Question: What jurisdiction, city, or county is the document associated with?
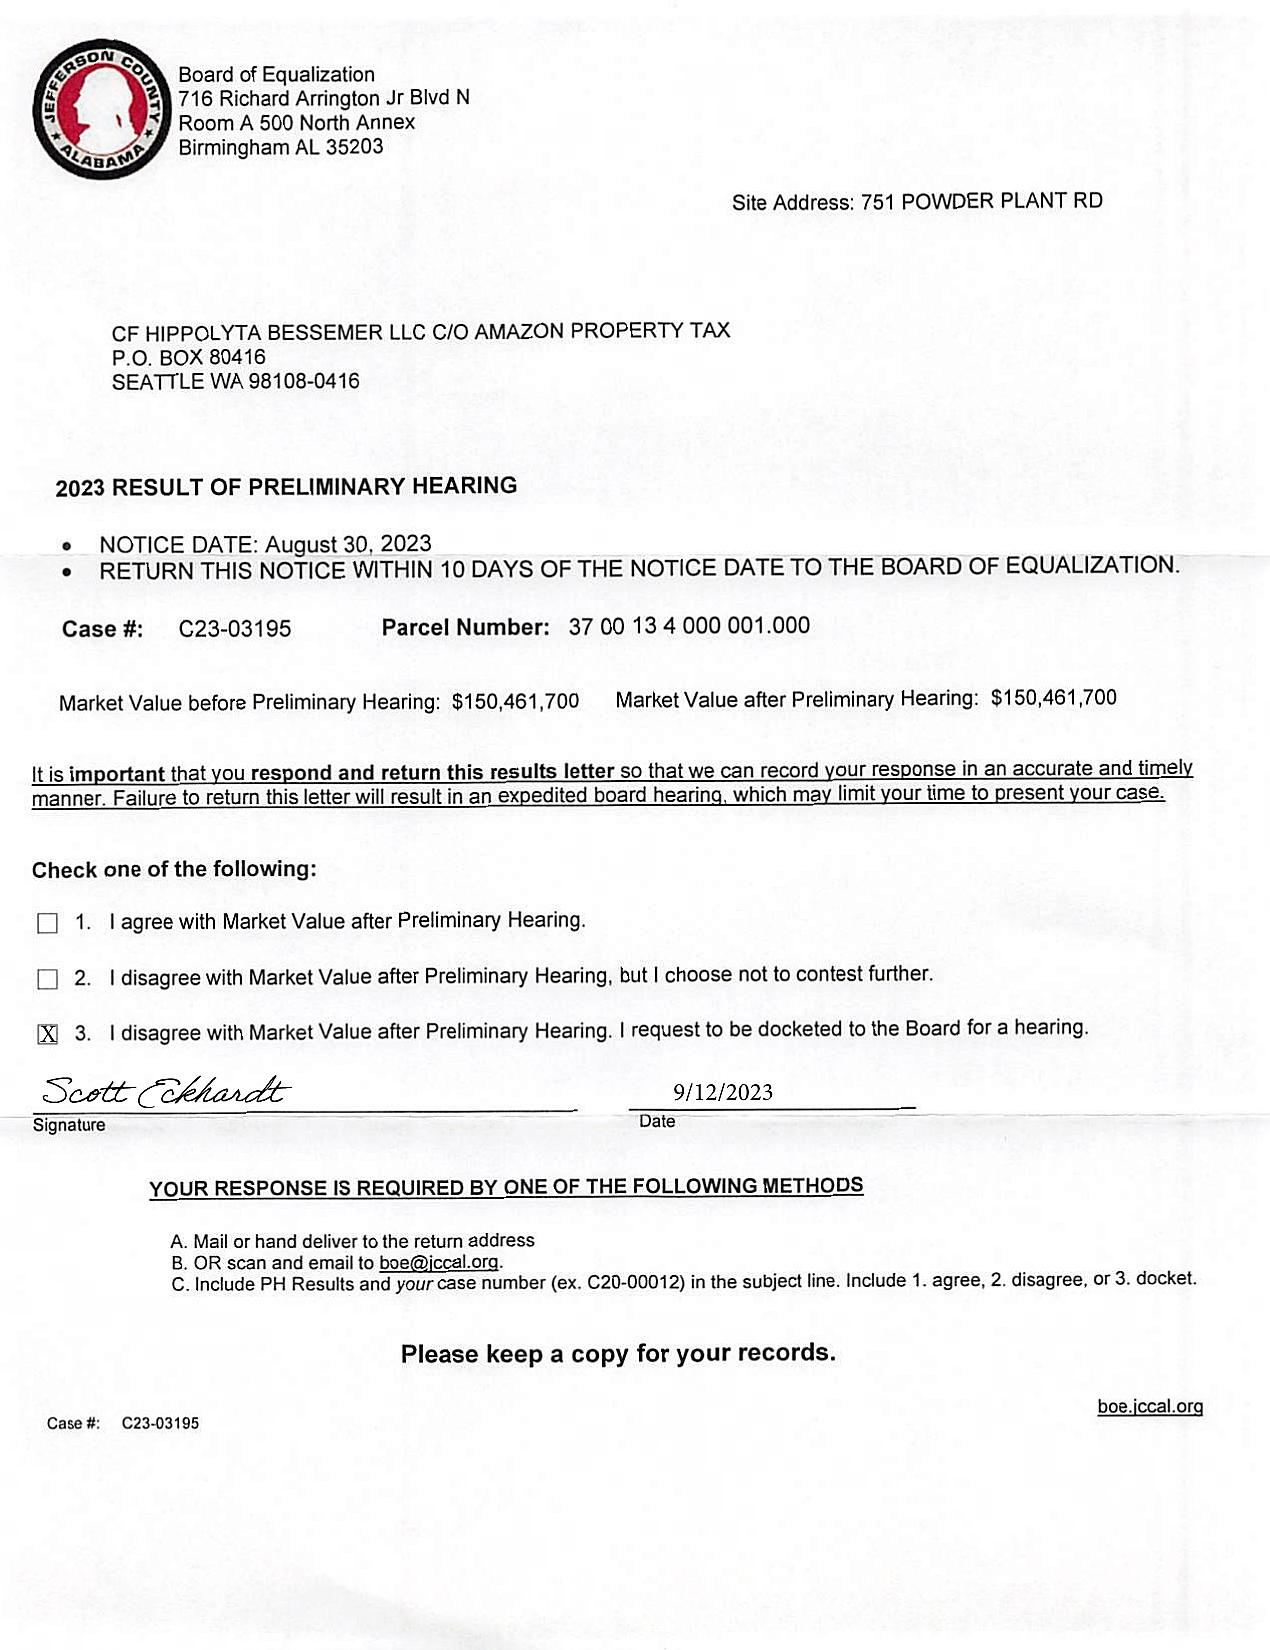
Answer: "Birmingham"